Question: What is the main concern?
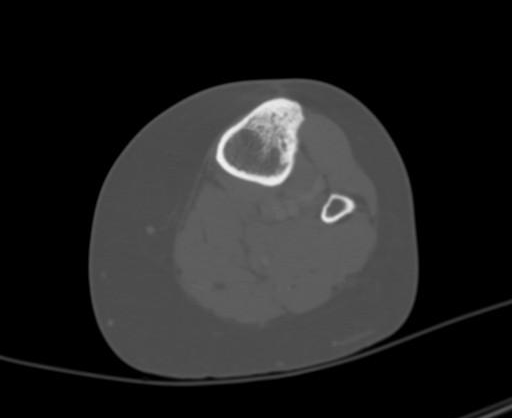
Answer: The findings suggest Plain film: film shows anatomic alignment without fracture.  Ill-defined sclerosis is seen in the lateral aspect of the metadiaphysis of the proximal tibia. Osteophytosis is seen in the medial femoral condyle and patella.

NM scan (25.3 mCi of Tc-99m MDP IV): There is moderate, focal uptake in the region of the plain film abnormality. No other areas of abnormal radiopharmaceutical uptake.

MR: Lesion within the lateral proximal tibia in a metadiaphyseal location measures 8 cm in greatest dimension. Ill-defined borders. Lateral cortex appears intact and may or may not be involved with the lesion. Some new bone formation may be present. Lesion has low T1, low T1 fat-sat, high T2 and some enhancement heterogeneously in the lesion.

CT: There is an anterolateral, cortically based sclerotic lesion extending into the anteromedial medullary space, with whispy margins and note
of serpiginous lucencies running through it.   There is no evidence of cortical destruction or fracture or fibular involvement or soft tissue involvement.   There is no significant periosteal change.   This
lesion involves the anterolateral metaphysis and proximal diaphysis of the left tibia.. There is an anterolateral, cortically based sclerotic lesion
extending into the anteromedial medullary space, with hispy margins and note of serpiginous lucencies running through it.   There is no evidence of cortical destruction or fracture or fibular involvement or soft tissue involvement.   There is no significant periosteal change.   This lesion involves the anterolateral metaphysis and proximal diaphysis of the left tibia.  Correlation with recent MRI showing serpiginous contrast enhancement within the cortically based lesion and this constellation of CT
findings is most consistent with a cortically based osseous hemangioma.. The patient might have a history of 55 y/o white female with persistent lower extremity pain..